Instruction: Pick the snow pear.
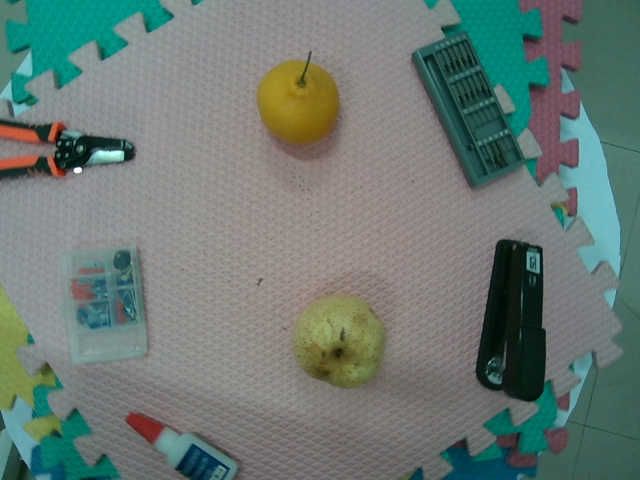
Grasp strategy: vertical